Question: Talk about the condition:
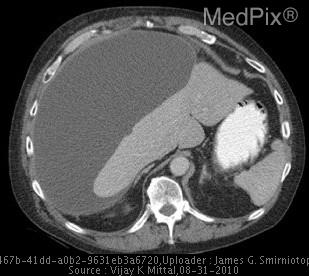
Answer: The disease is discussed as: Postcholecystectomy Biloma Assessment with Hepatobiliary Imaging

Bilomas are a well known and well documented complication of open cholecystectomies.  CT scans detect perihepatic fluid well, but they fail to accurately identify whether the fluid is bilious or, more importantly, if the fluid arose from a communication with the biliary tree.  Tc-99m labeled hepatobiliary scanning is a well-known modality that provides excellent physiologic evaluation of bile leaks.